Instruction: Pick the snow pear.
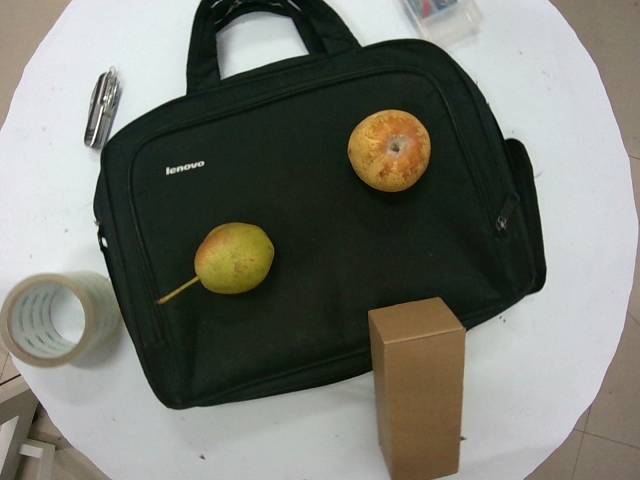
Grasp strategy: vertical